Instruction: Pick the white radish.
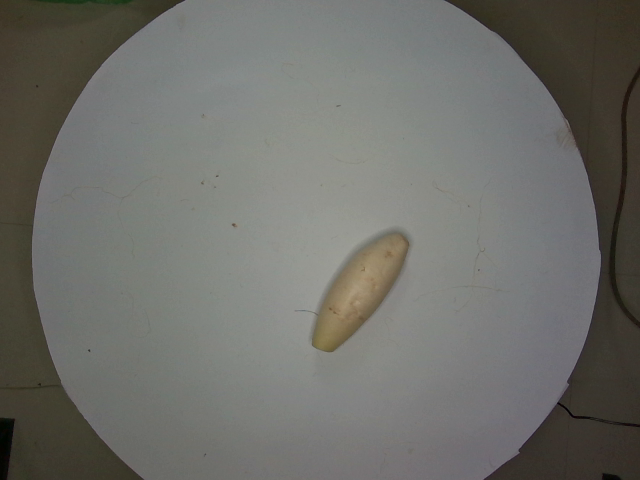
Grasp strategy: vertical